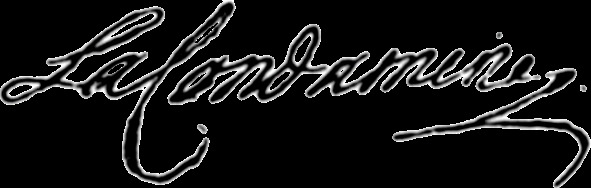
Signature of: charles marie de la condamine